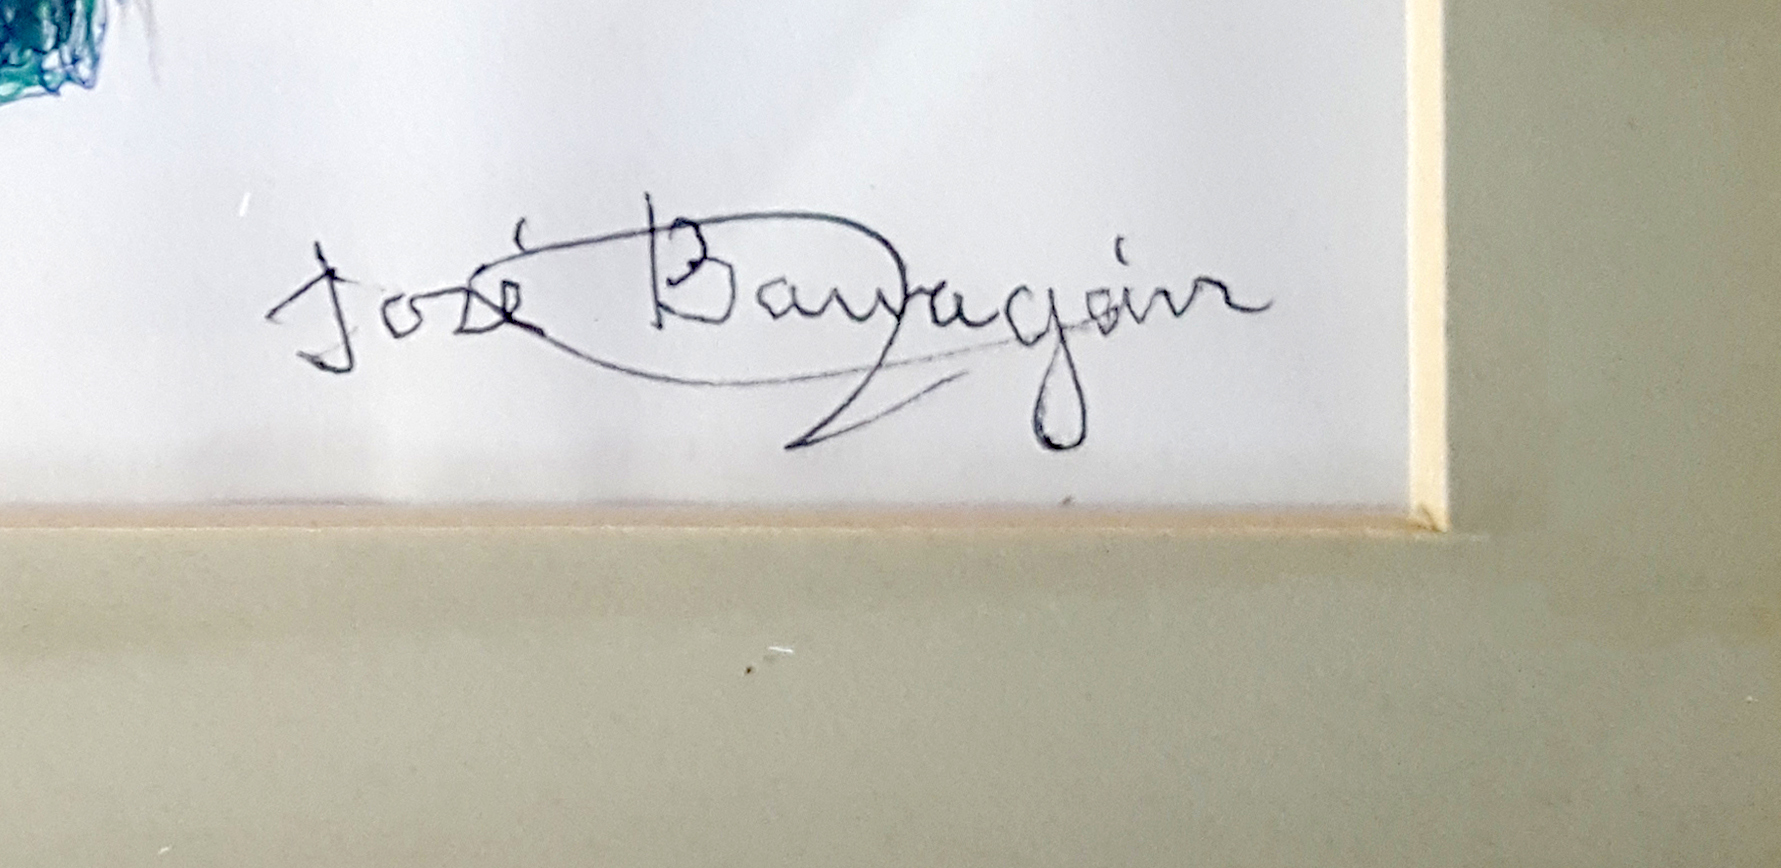
Signature of: josé barragán rodríguez